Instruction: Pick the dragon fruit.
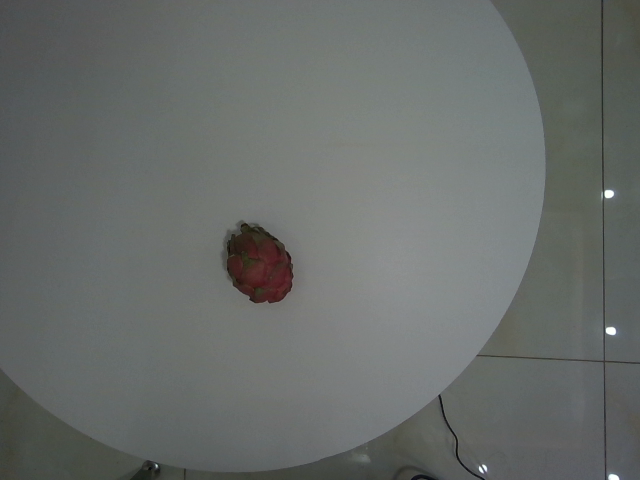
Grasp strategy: vertical